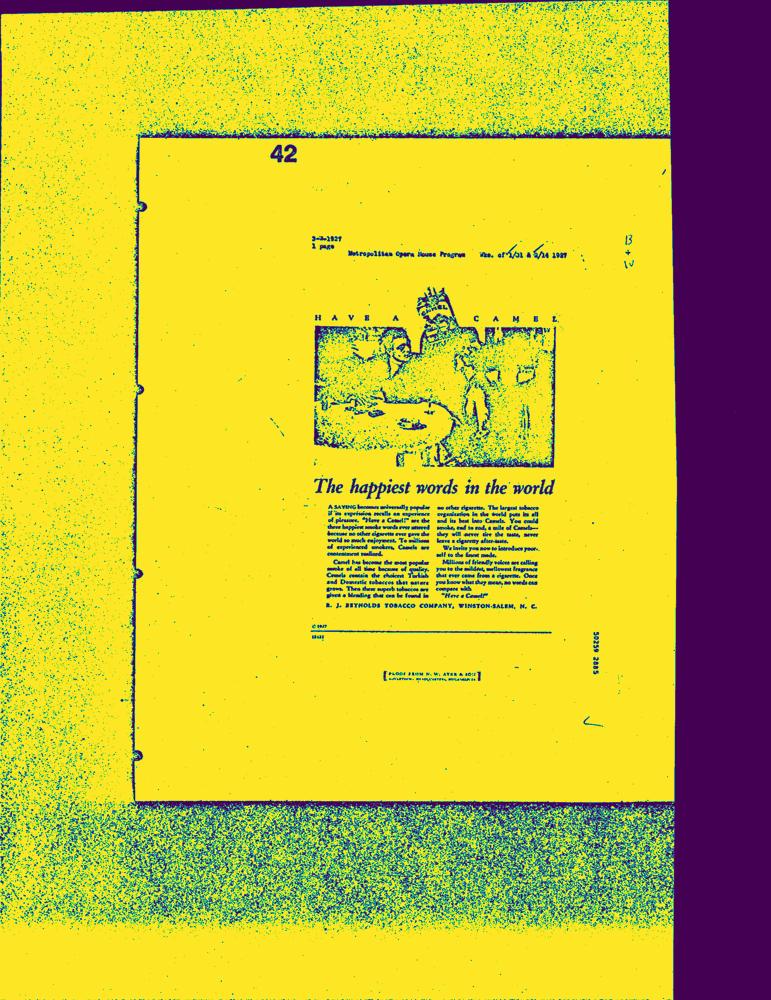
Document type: AD